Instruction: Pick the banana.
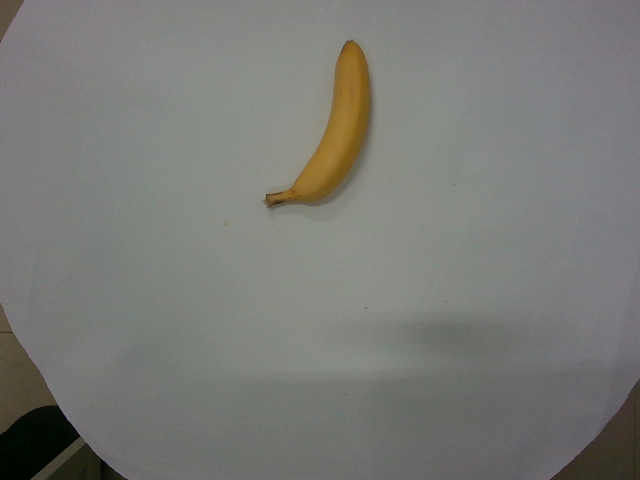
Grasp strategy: vertical